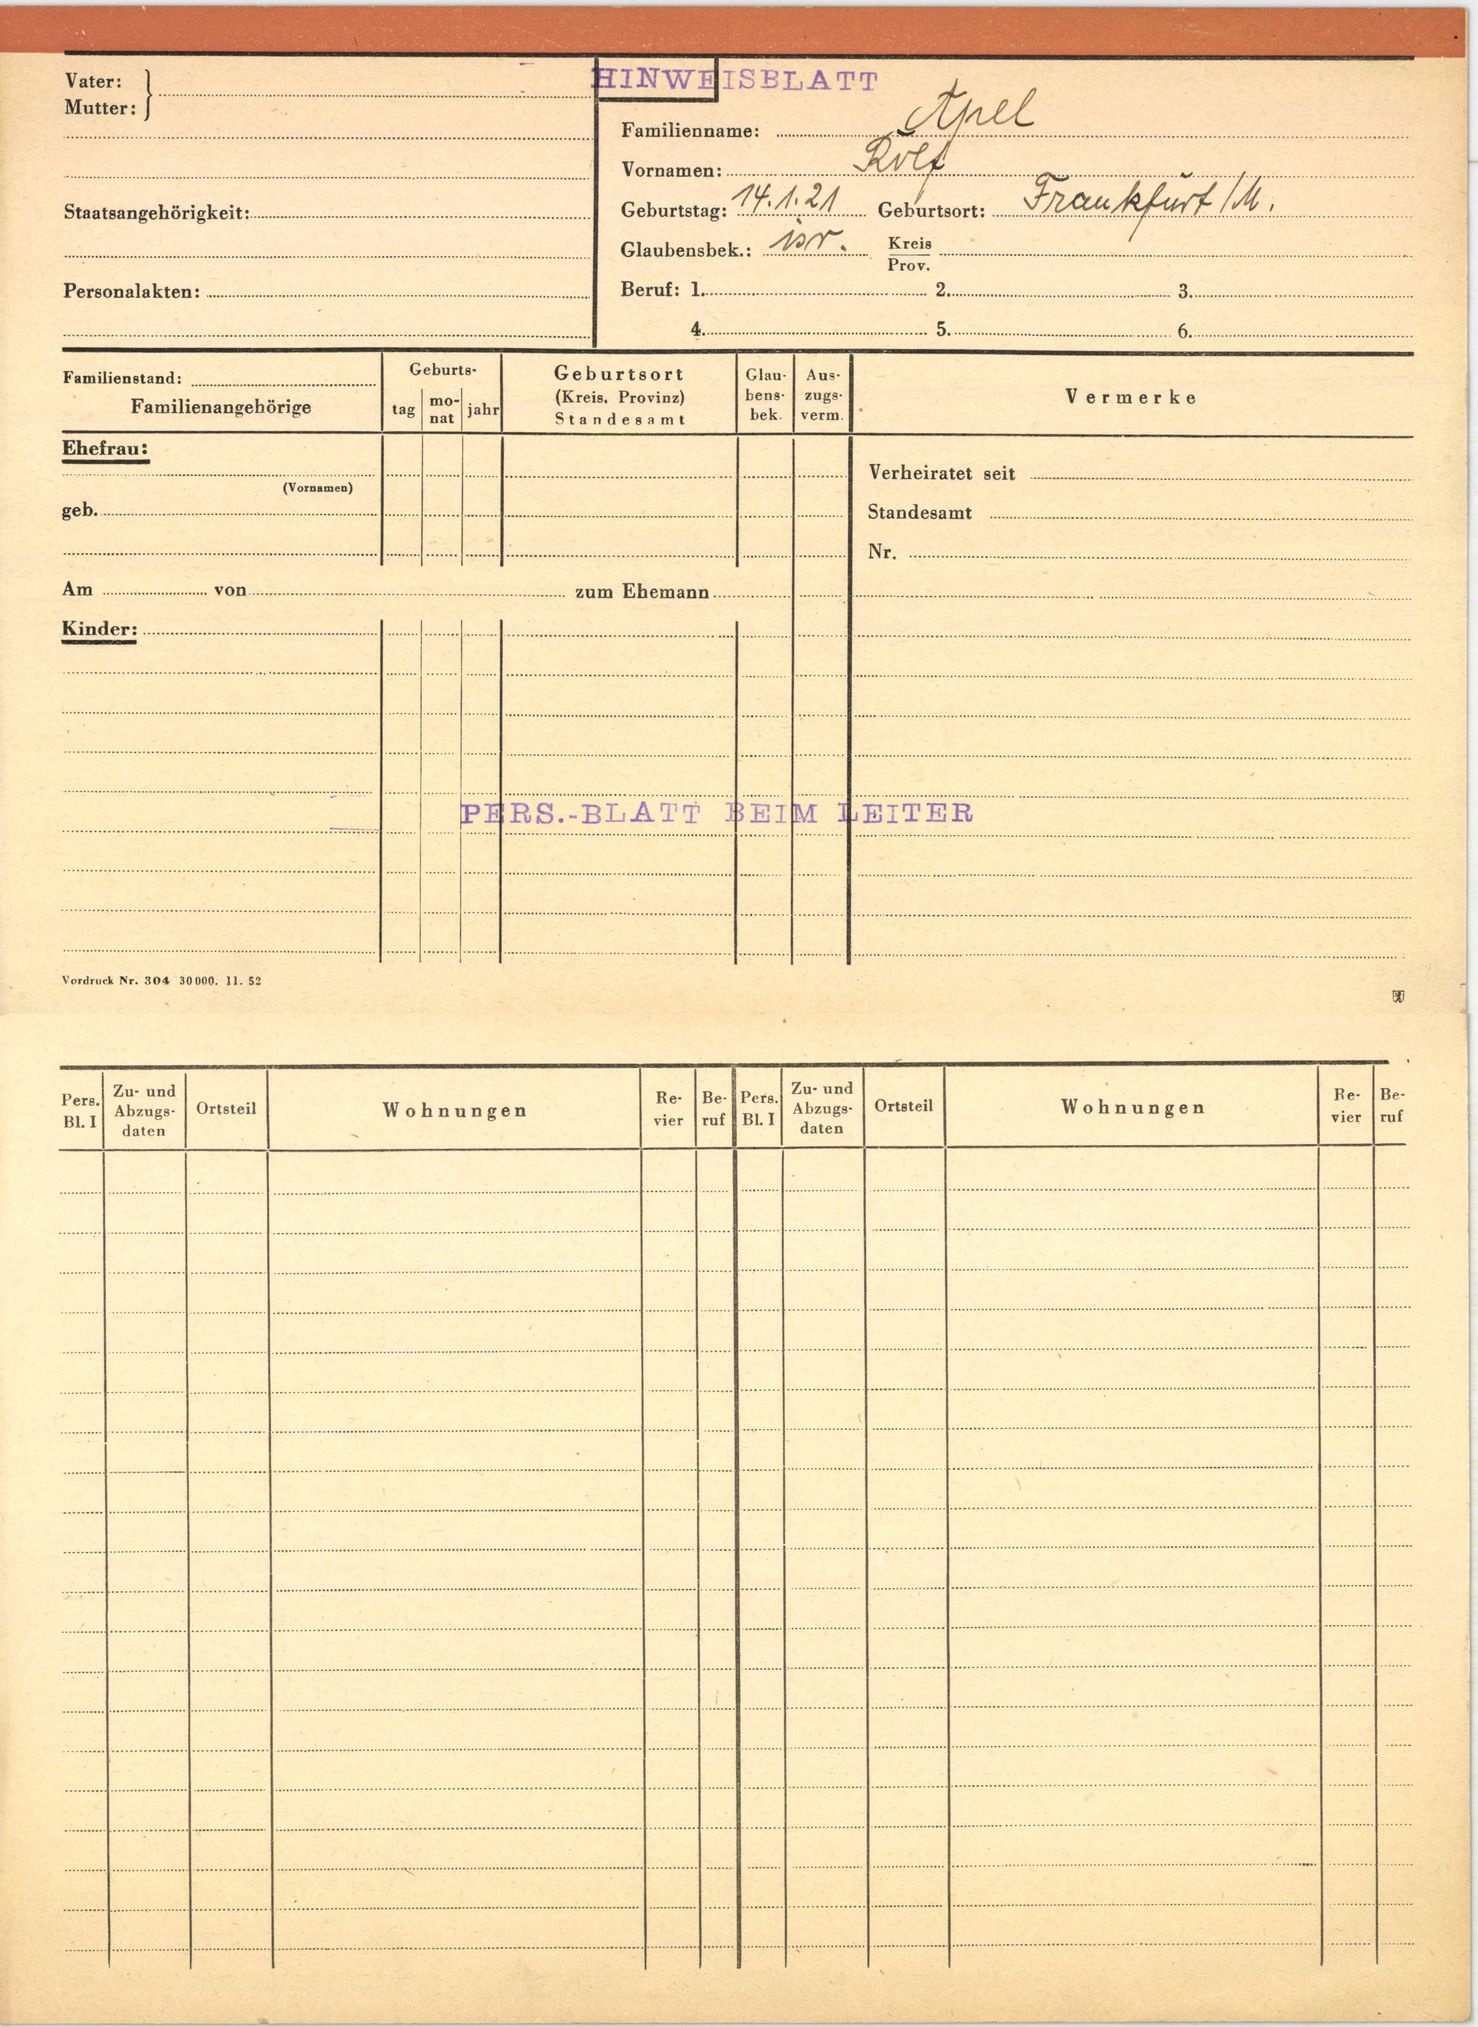
Apel